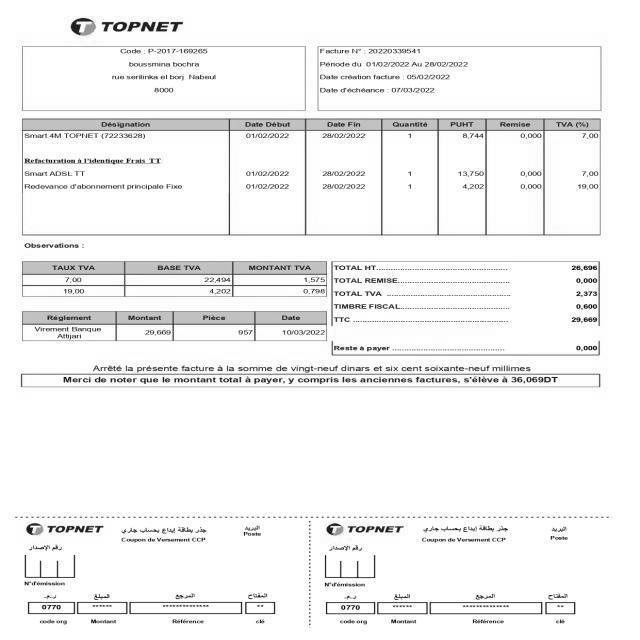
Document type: Invoice